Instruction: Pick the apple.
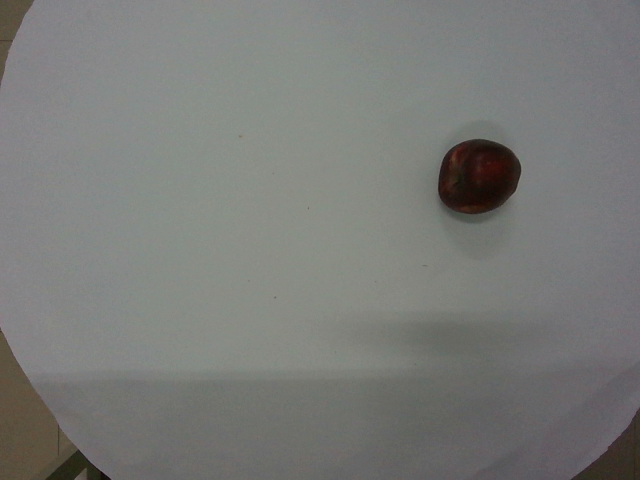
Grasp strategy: vertical